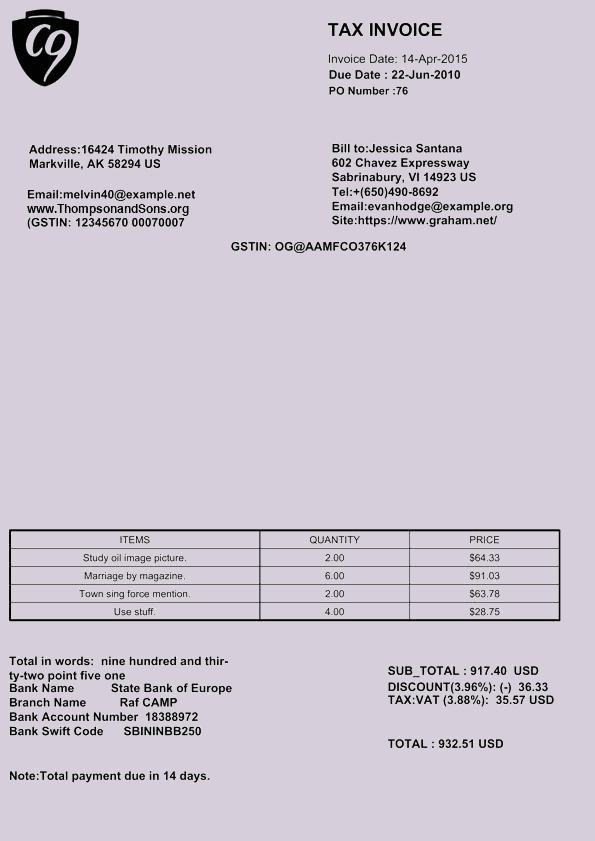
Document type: Invoice